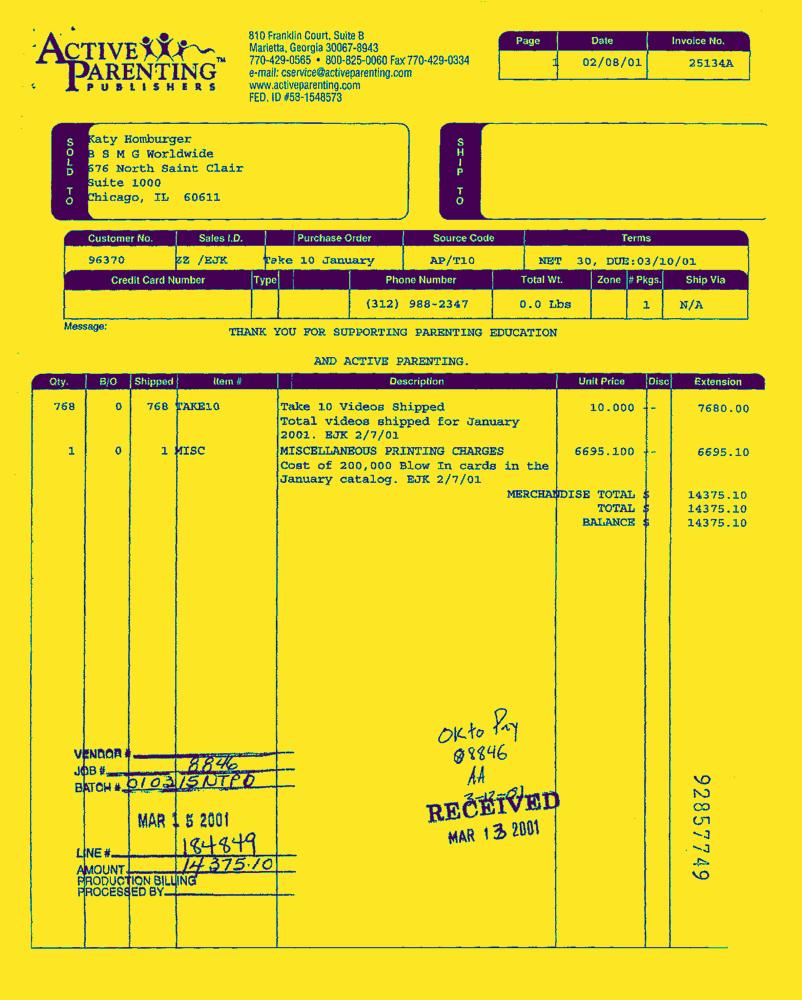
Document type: Invoice-Doc